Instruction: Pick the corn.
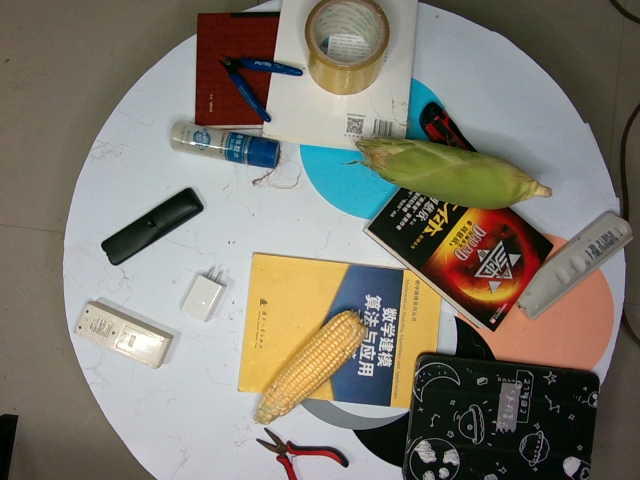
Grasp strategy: vertical